Question: What are the imaging findings?
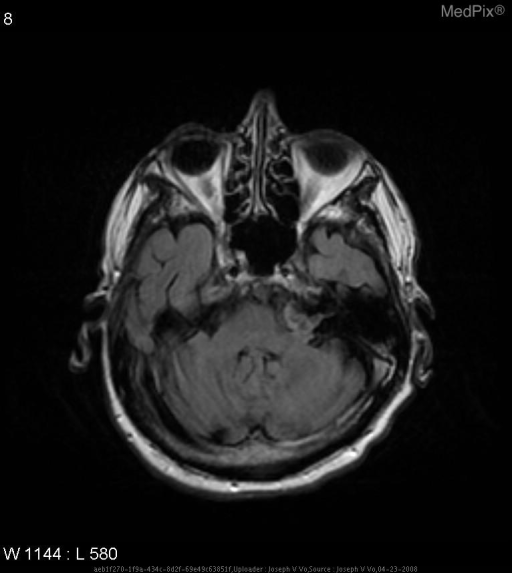
Answer: The imaging shows Irregularly shaped, well demarcated mass in the left cerebellopontine angle that is slightly hyperintense on axial T1 MRI before contrast, hypointense on axial T1 MRI after contrast, hyperintense on axial T2 MRI, hypointense on axial FLAIR, and hyperintense on axial DWI MRI. Slightly hyperintense mass with irregular contour at the left cerebellopontine angle..